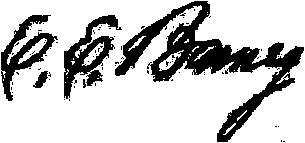
Signature of: eliam eliakim barney